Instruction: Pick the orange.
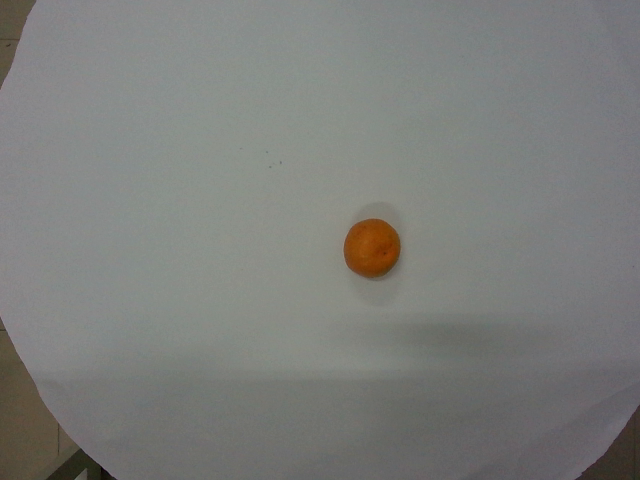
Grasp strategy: vertical